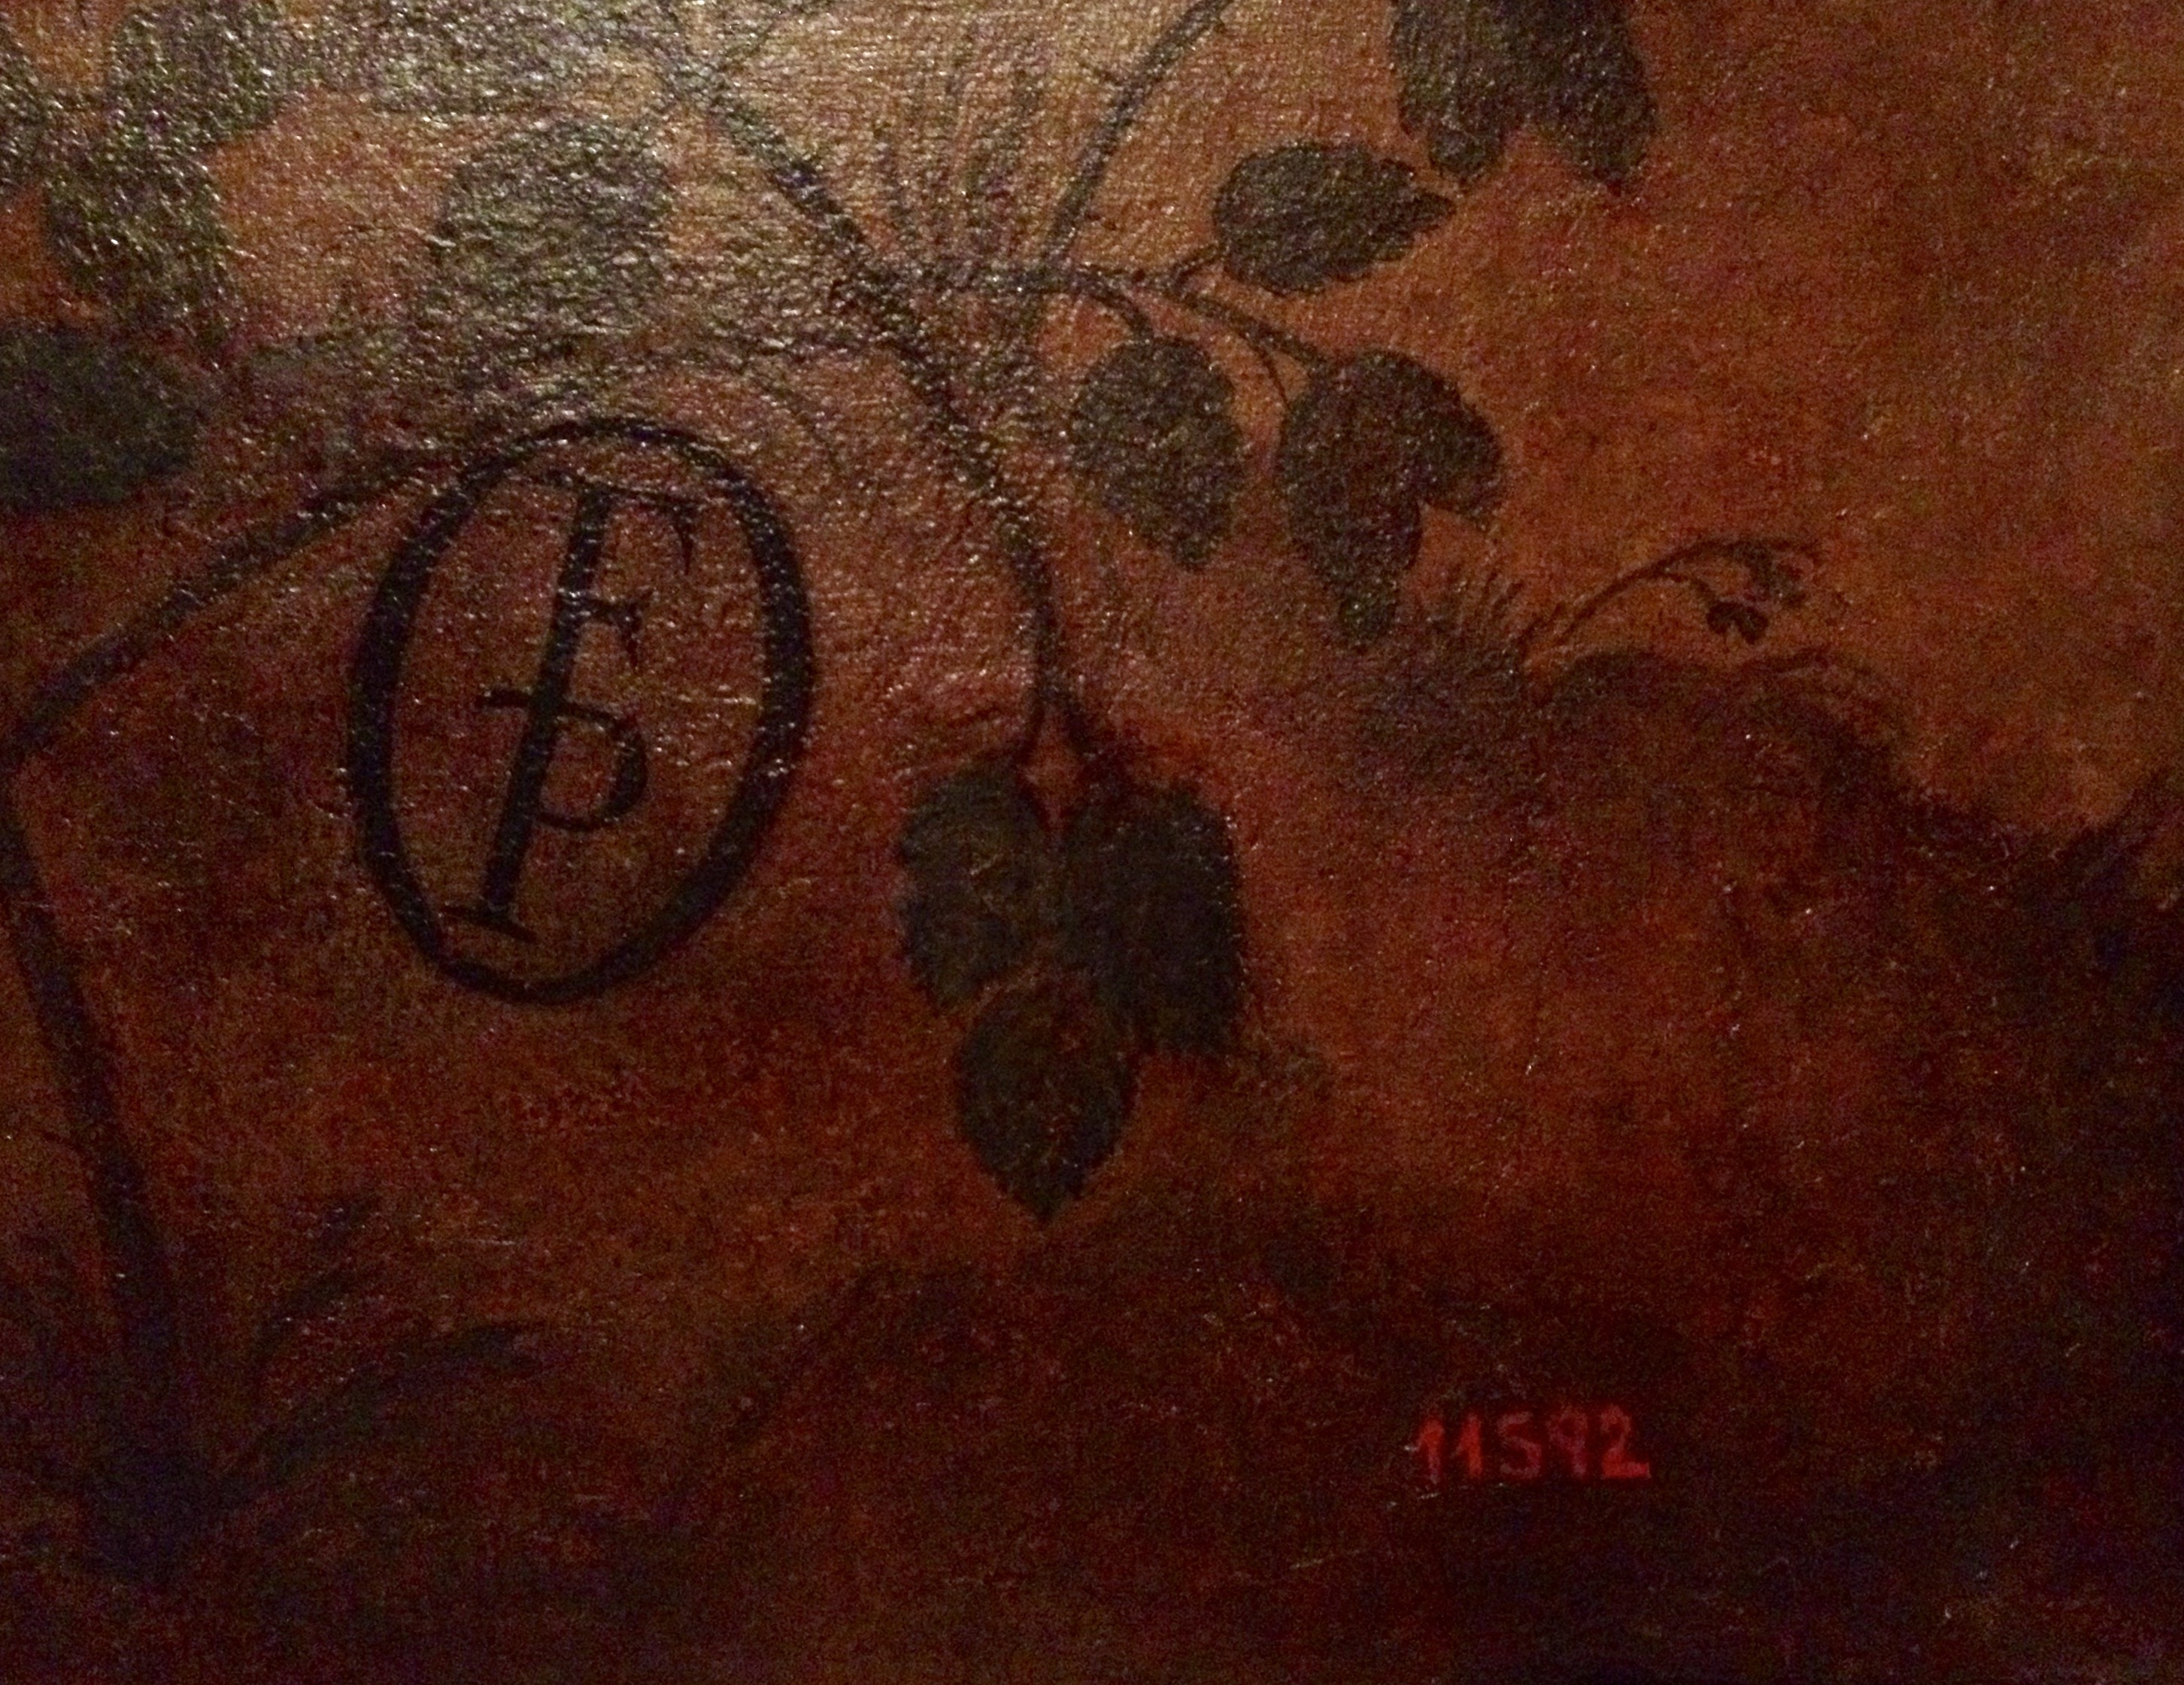
Signature of: francisco pacheco